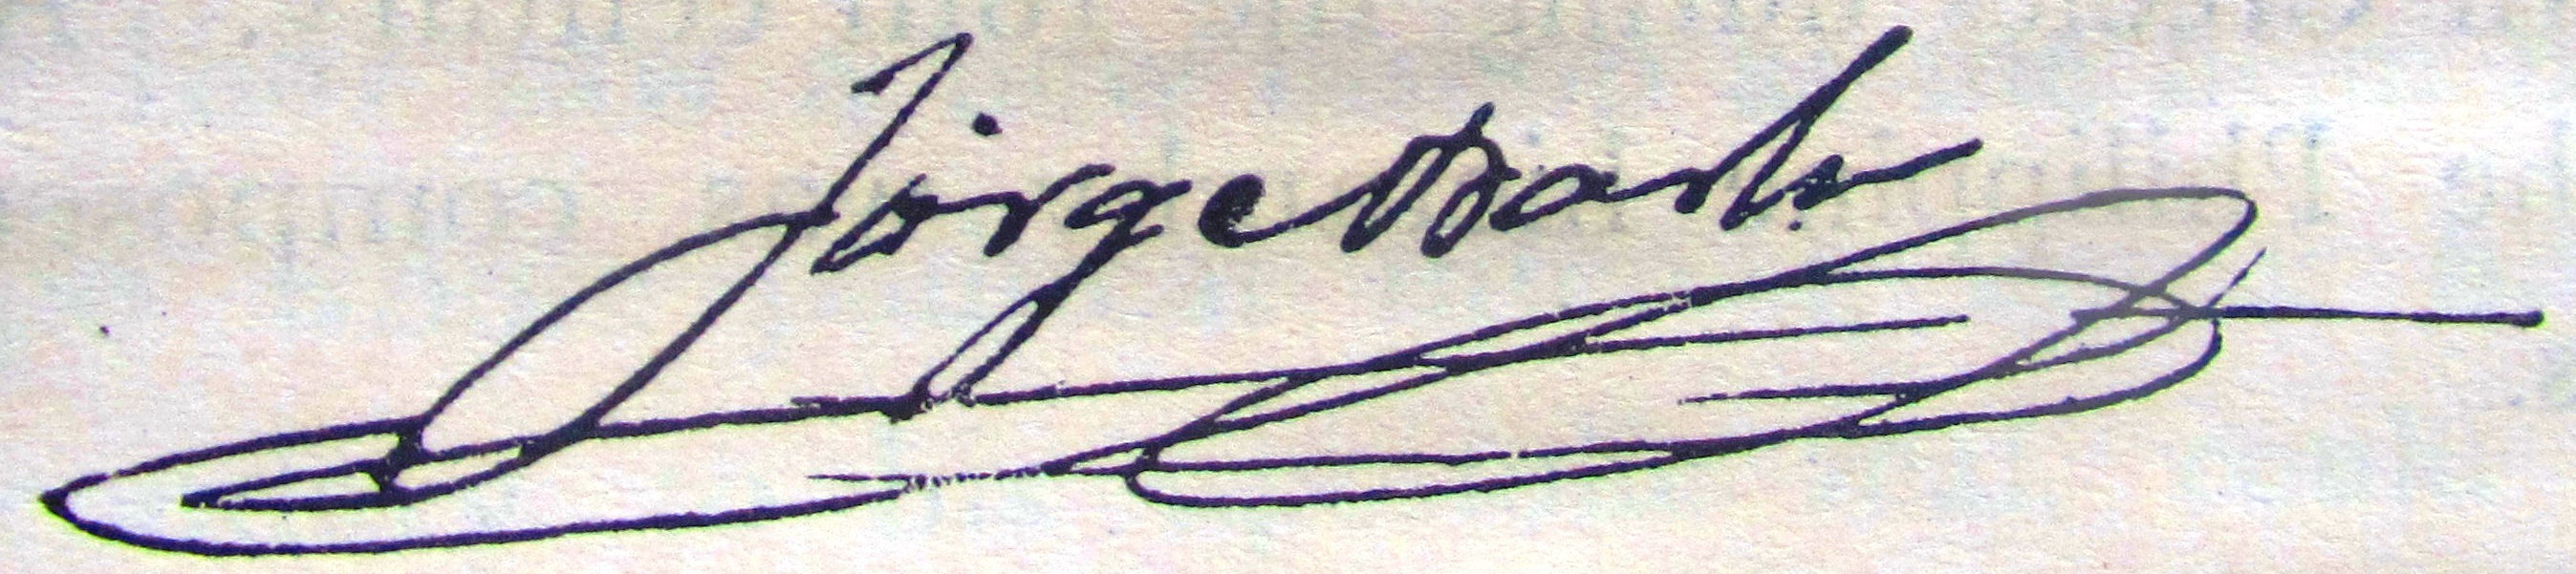
Signature of: jorge barlin